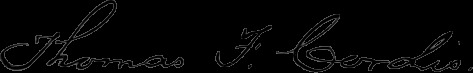
Signature of: thomas francis cordis